Question: What is the property identification or parcel number listed?
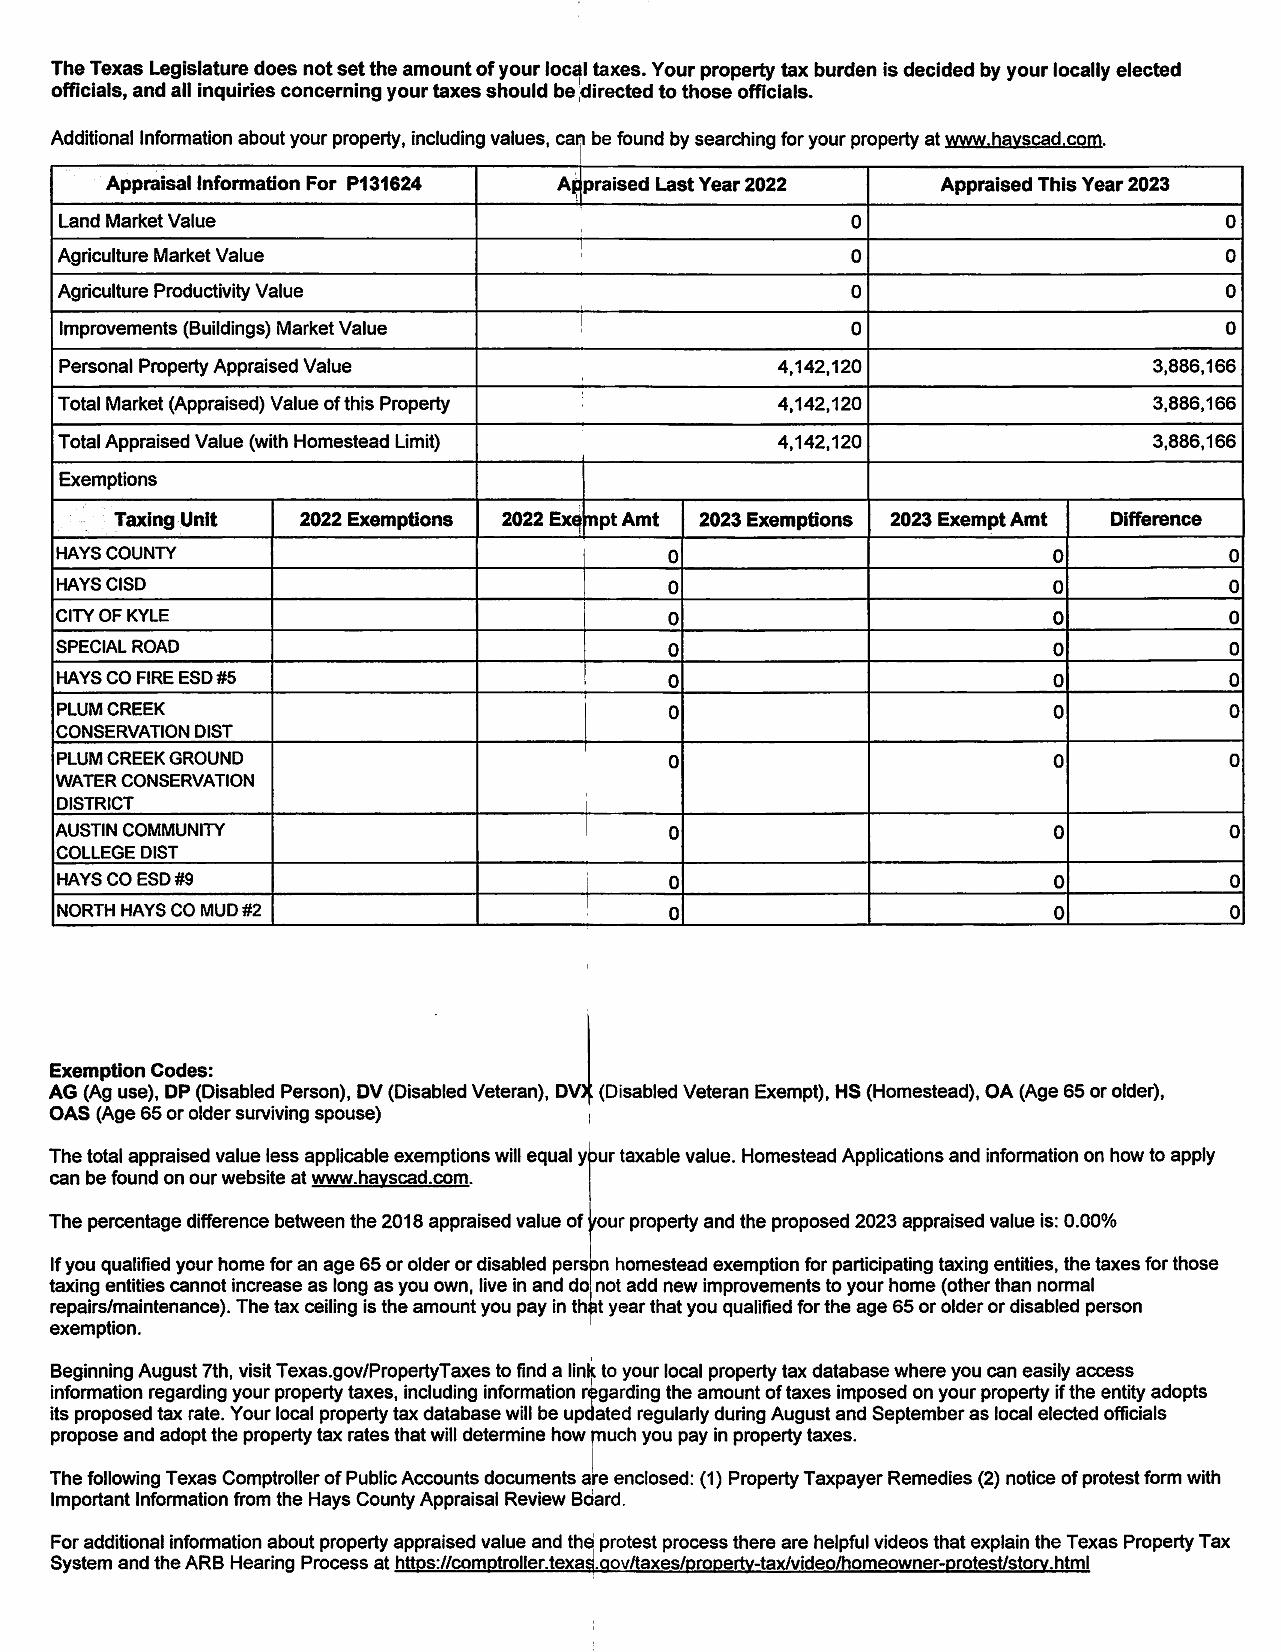
Answer: "P131624"